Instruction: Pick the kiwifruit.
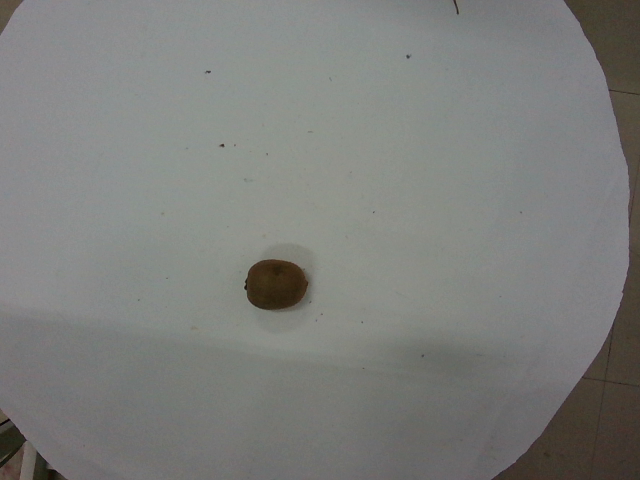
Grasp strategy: vertical